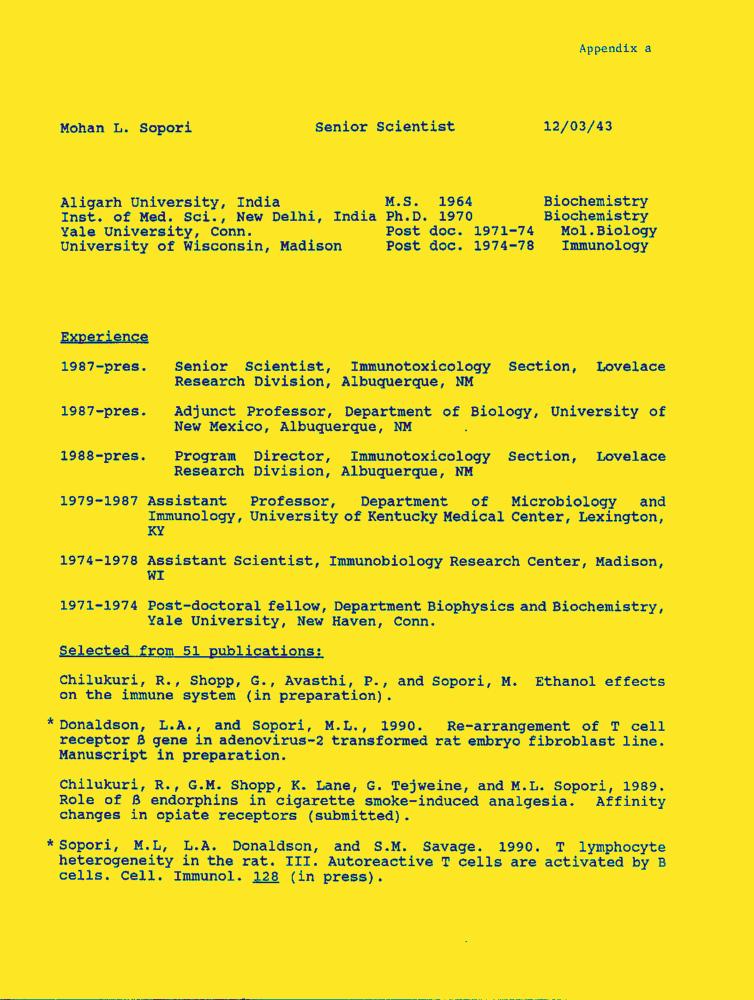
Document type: Resume-Doc